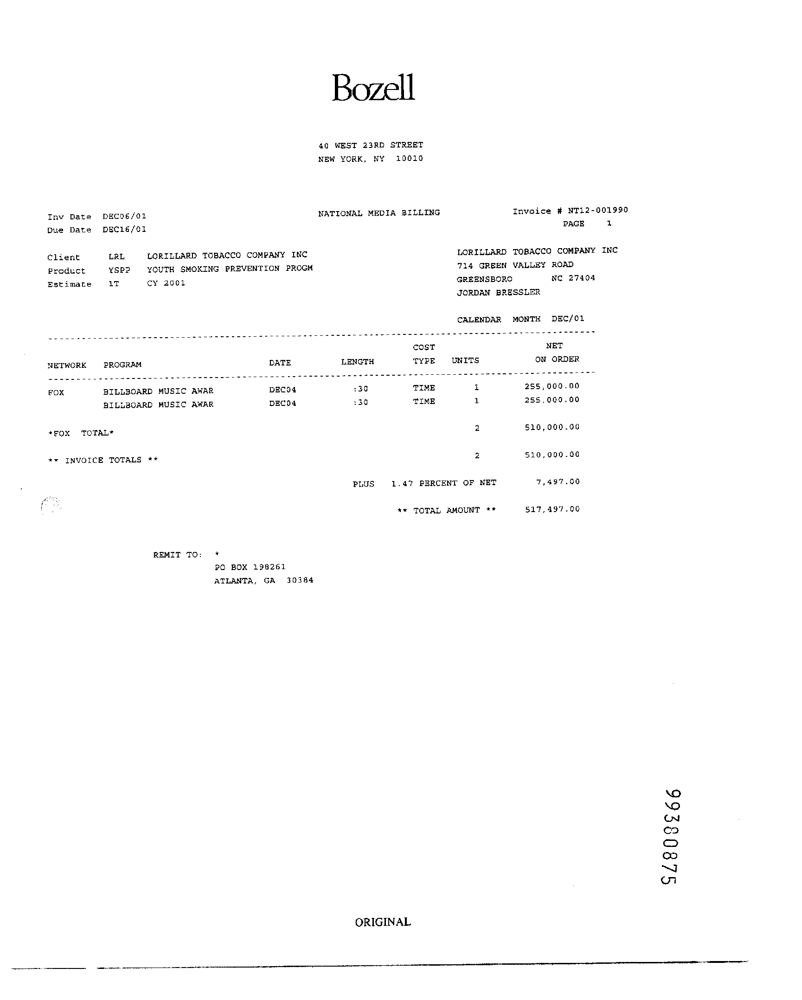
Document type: Invoice